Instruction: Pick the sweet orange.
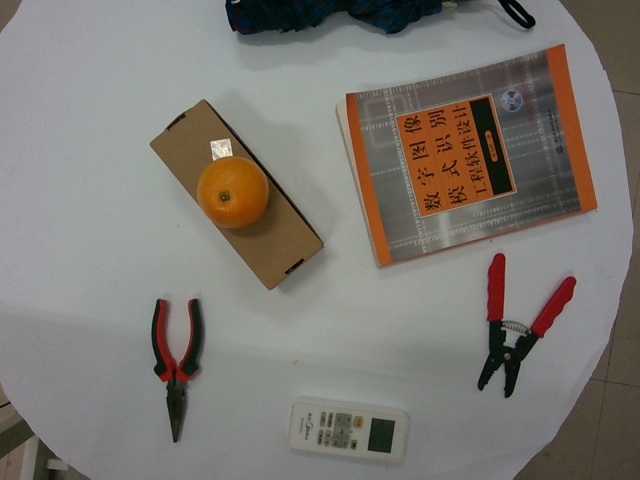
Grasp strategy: vertical